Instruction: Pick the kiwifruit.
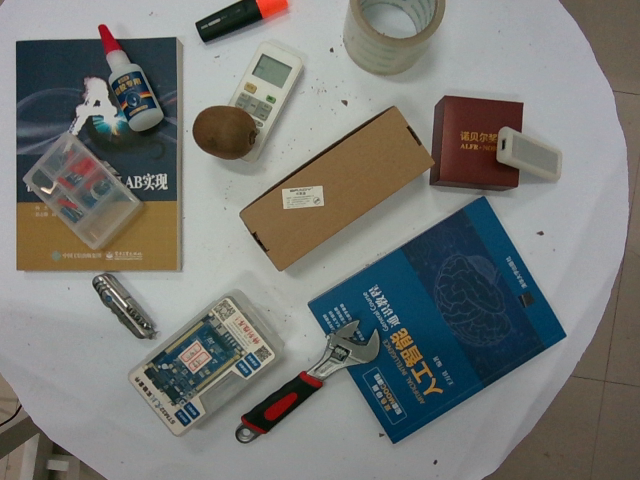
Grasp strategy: vertical